Question: What do the imaging results show?
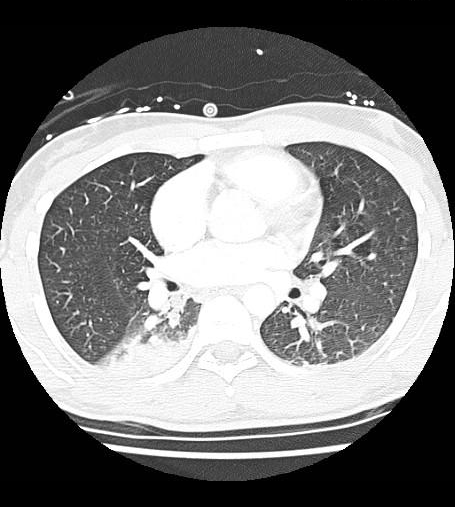
Answer: The imaging shows Multiple axial CT images obtained according to the CT pulmonary angiography protocol demonstrates mixed-density (including air density) endoluminal lesion within the bronchus intermedius extending from just past the carina and down, with large areas of atelectasis in the right lower lobe.  The air densities strongly suggest that this is a large mucus plug.

Oblique coronal reconstructed image shows the extent of this large mucus plug. Multiple axial CT images obtained according to the CT pulmonary angiography protocol demonstrates mixed-density (including air density) endoluminal lesion within the bronchus intermedius extending from just past the carina and down, with large areas of atelectasis in the right lower lobe. The air densities strongly suggest that this is a large mucus plug..